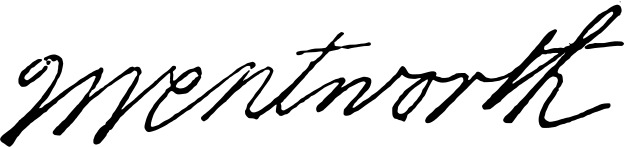
Signature of: sir john wentworth 1st baronet